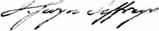
Signature of: john gwyn jeffreys